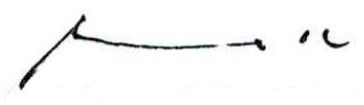
Signature of: salvador medialdea